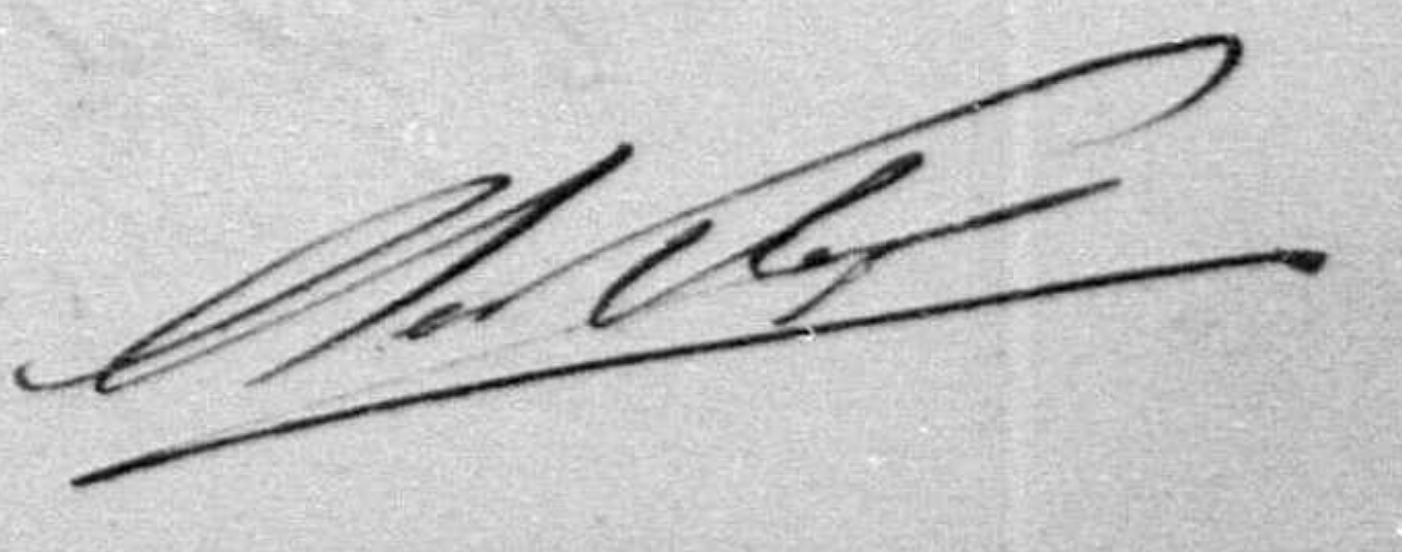
Signature of: adrianus paulus huibertus antonie de kleijn